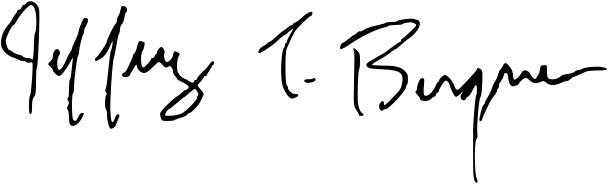
Signature of: jeffrey bergner